Question: Describe the condition in detail:
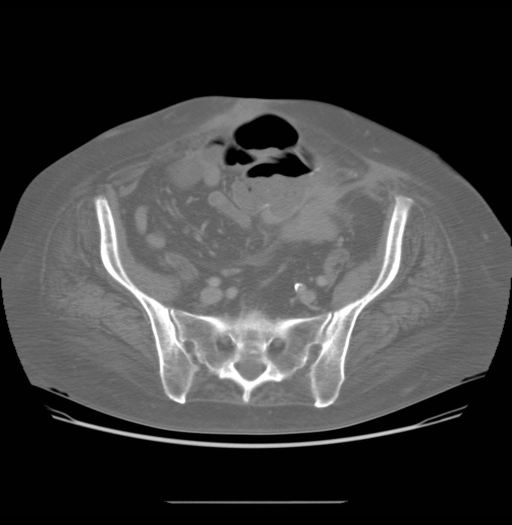
Answer: The disease is discussed as: Pathology: Crohn disease is a chronic inflammatory process of the bowel that can affect any part of the GI tract from the mouth to the anus. It is likely multifactoral including  genetic influence, dysfunctional immune response, enteric normal flora bacteria, and other environmental factors.  It is believed to be the result of an imbalance between inflammatory and anti-inflammatory mediators. Most cases involve the small bowel, particularly the terminal ileum. Crohn disease typically affects the bowel asymmetrically, involving the mesenteric side more severely than the antimesenteric border. Although any area of the GI system may be affected, the most common site of disease is the ileo-cecal region, followed by the colon.  Microscopically, the initial lesion appears as a focal inflammatory infiltrate around the crypts, followed by ulceration of superficial mucosa, then by deeper invasion and non-caseating granulomas. Grossly, the early abnormality is hyperemia and edema of the involved mucosa. Later, superficial ulcers form, which become deep serpentine linear ulcers located both longitudinally and transversely giving the mucosa a “cobblestone” appearance. The lesions are often segmental; being separated by healthy areas, hence the term “skip lesions”. Transmural inflammation results in thickening of the bowel wall and narrowing of the lumen. As the disease progresses, it is complicated by obstruction, fistula formation, abscess formation, adhesions, and malabsorption.

Clinical: The characteristic presentation of Crohn disease is with abdominal pain and diarrhea, which may be complicated by intestinal fistula formation, obstruction, or both. Unpredictable flares and remissions with a long course characterize Crohn’s. Treatment is generally medical including antidiarrheal, anti-inflammatory, and sometimes antibiotics. Chronic complications include fistulas, adhesions, and marked luminal narrowing with partial bowel obstruction which may require surgery.

Radiographic findings:
Radiological evaluation includes diagnosis, evaluation of distribution, and evaluation for complications. The distribution of small bowel Crohn’s disease is best assessed by enteroclysis and CT. The terminal ileum is nearly always involved in small bowel disease and is the only site in up 30 % of patients.

Small bowel contrast studies: The sensitivity of enteroclysis is reported as very good in detecting Crohn’s disease but often does not correlate well with disease activity. Superficial abnormalities include thickened folds due to mucosal edema, transverse and longitudinal ulcers, punctate collections of barium, and small nodules. Transmural abnormalities include deep fissures and penetrating ulcers.  Cobblestoning results from intersecting longitudinal and transverse ulcers with intervening heaped-up edematous tissue.  Deep ulcerations may result in fistulae. Thickened bowel may appear as separations of loops. Luminal narrowing is always present resulting from spasm and edema during the acute phase or fibrotic strictures in chronic disease. Ileitis can also manifest as a “sting sign” on barium study secondary to spasm or fibrotic stricture fromation.  The mesenteric aspect and adjacent mesentery are commonly affected more than the antimesenteric border. Extramural mesenteric inflammation and abscesses may induce compression and displacement of bowel loops.

Cross sectional imaging: Both CT and MR imaging are reported to have a sensitivity of over 95% for the detection of Crohn disease.  At more advanced stages, CT and MR imaging can help identify and characterize pathologically altered bowel segments as well as extraluminal lesions including abscesses, fat stranding, and adenopathy.  Cross sectional imaging can also clearly depict inflammatory lesions and conditions that require elective gastrointestinal surgery, aiding in treatment planning.